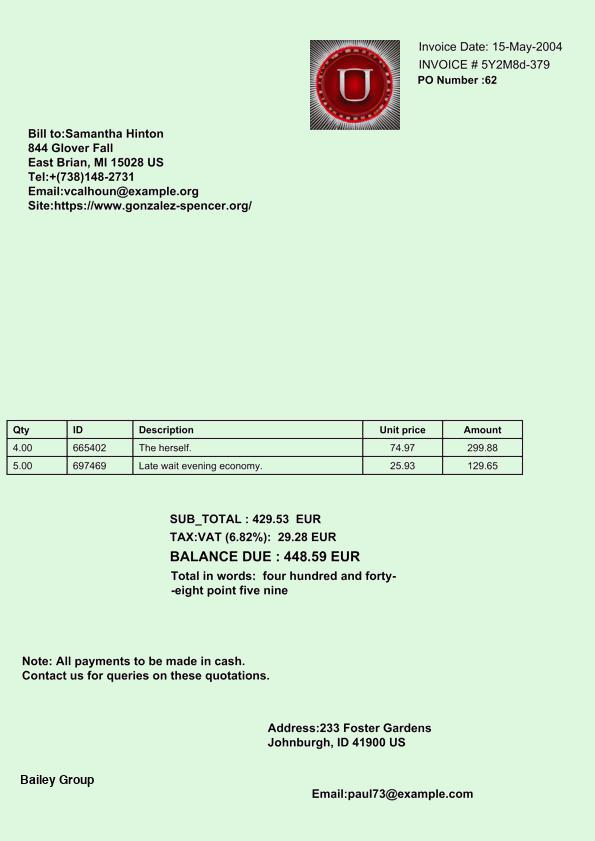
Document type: Invoice